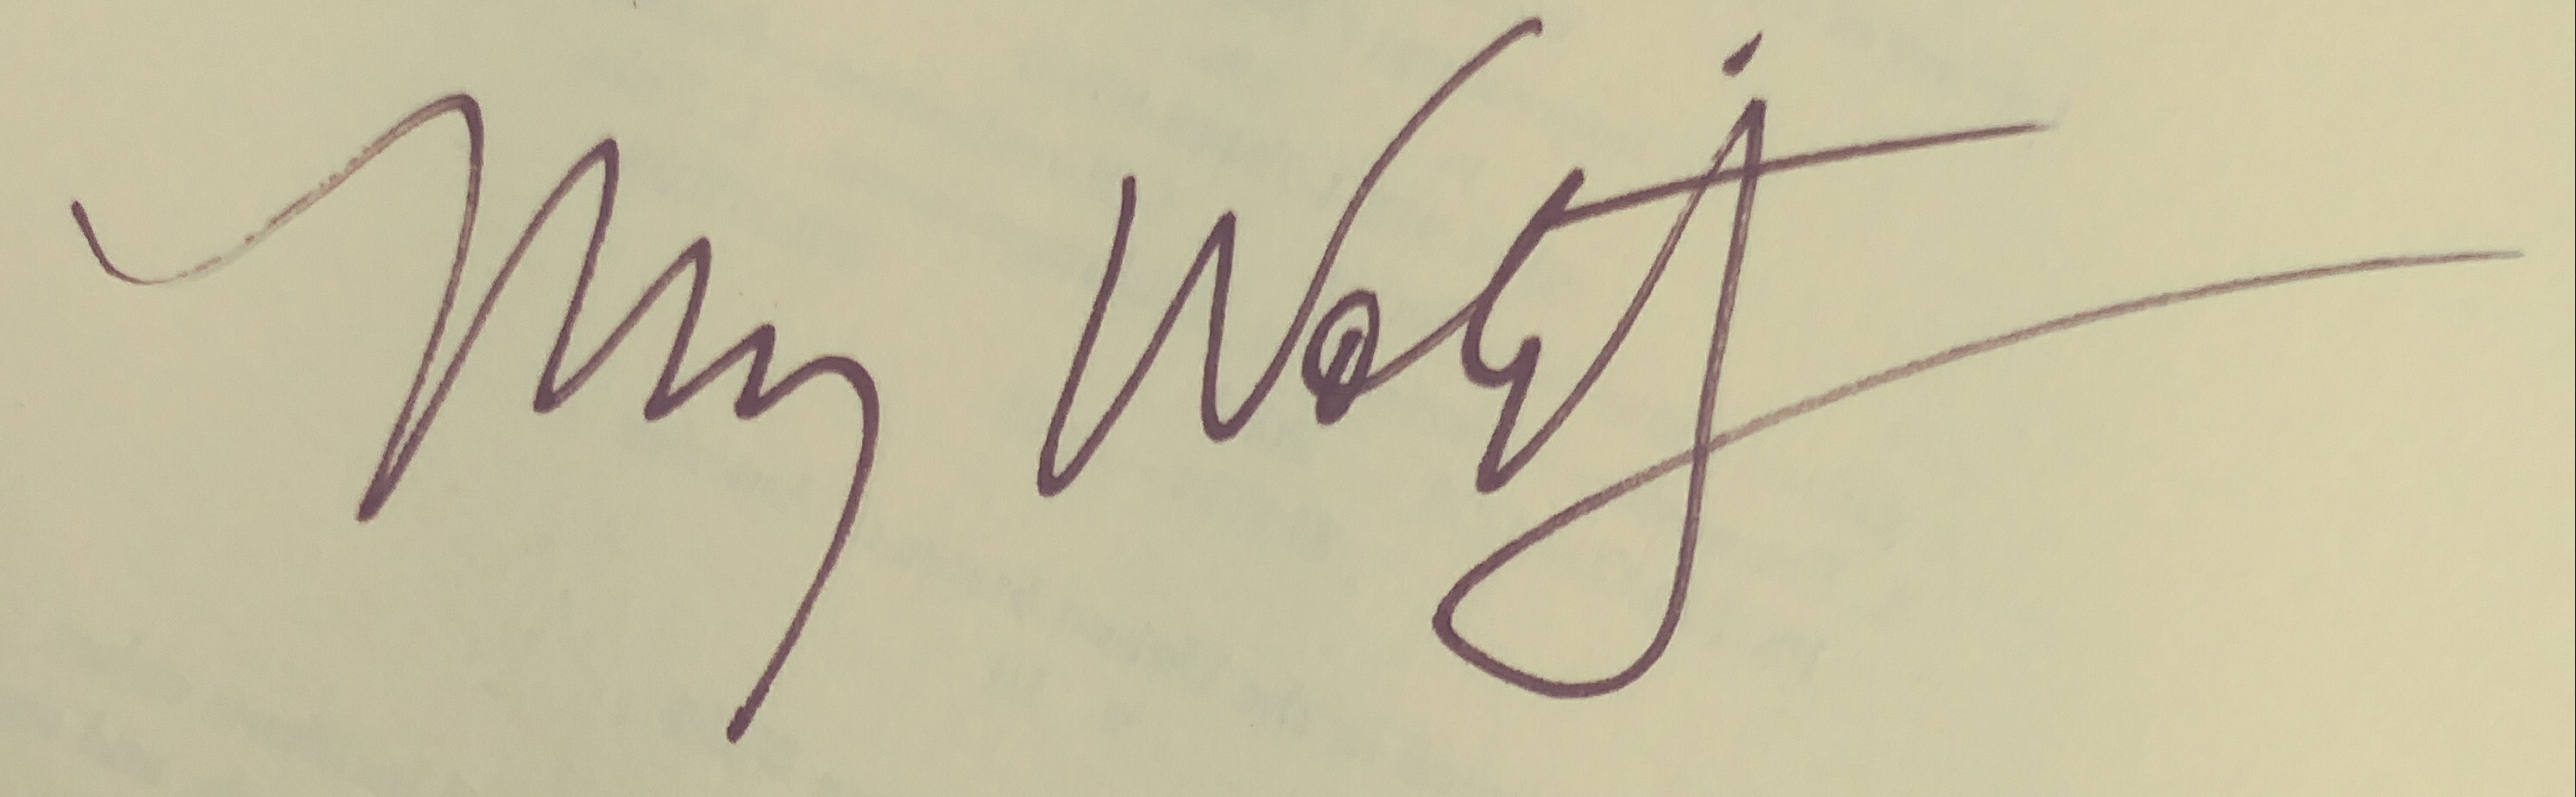
Signature of: meg wolitzer